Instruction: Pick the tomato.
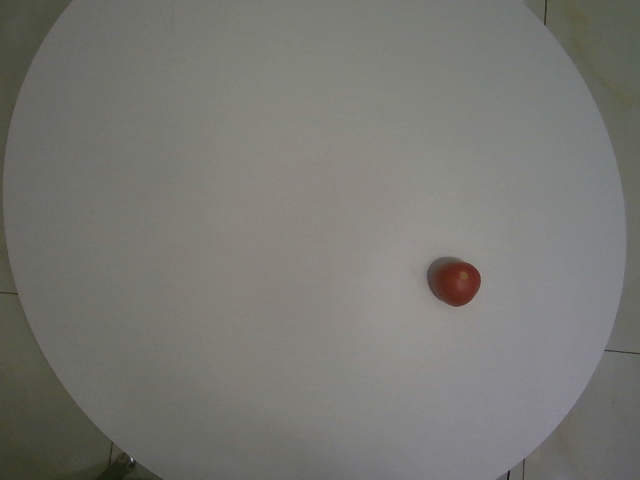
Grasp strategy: vertical